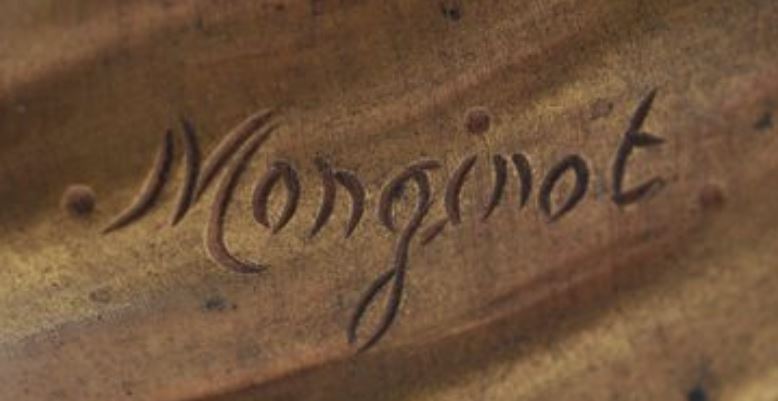
Signature of: charlotte monginot